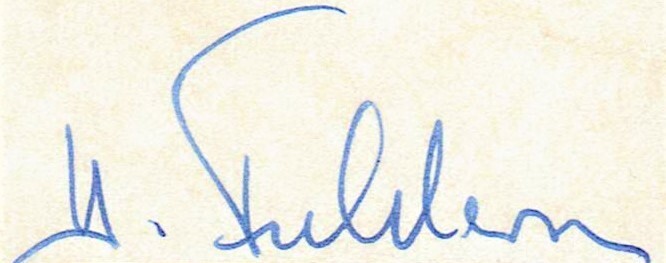
Signature of: hinrich feddersen